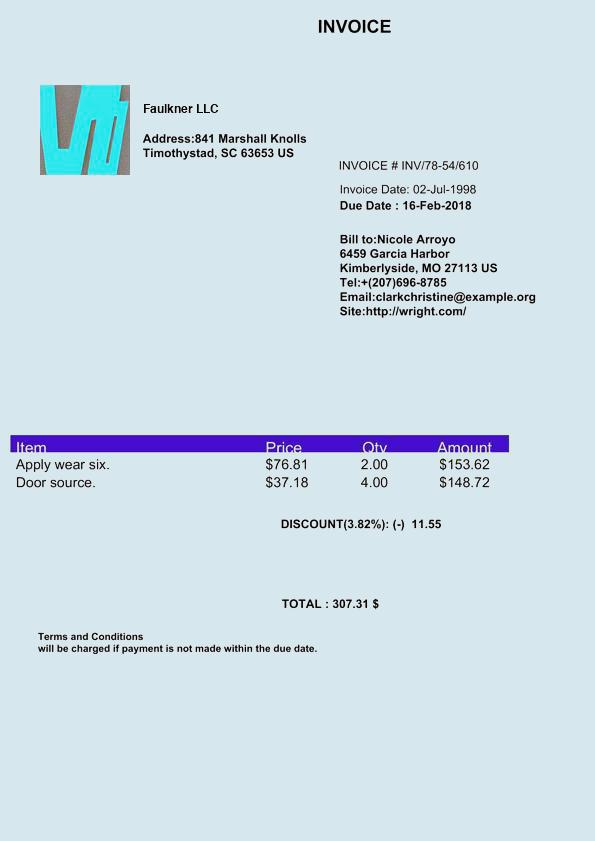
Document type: Invoice